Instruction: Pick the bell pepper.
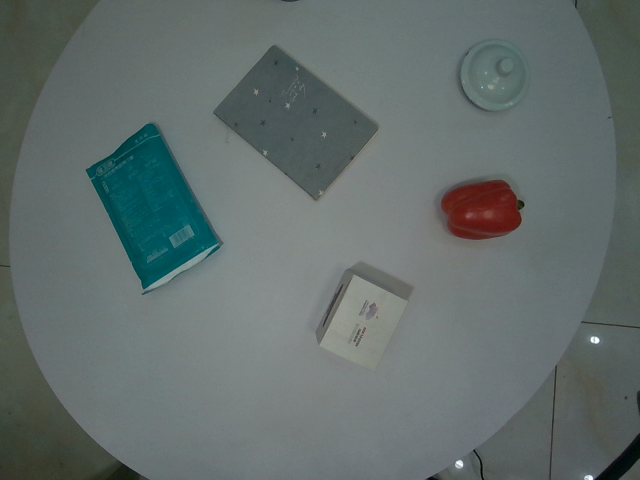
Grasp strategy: vertical